Question: Explain the disease:
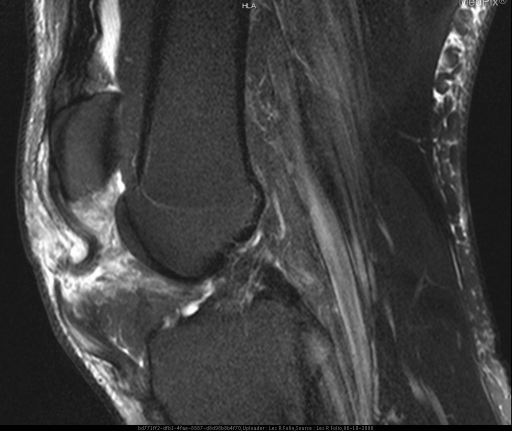
Answer: The disease is discussed as: Avulsion injuries of the patella tendon are associated with tendonopathy or “jumper’s knee.”  Patella tendonopathy is an overuse syndrome that comes from a variety of exercises to include jumping, kicking, or running.  Histologically, patella tendonopathy is not an inflammatory response, but a mechanical failure of the patella tendon fibers with resultant mucoid degeneration and fibrinoid necrosis.  The tendon will thicken near its insertion at the inferior pole of the patella.  The is the predisposing factor to tendon disruption.
Partial avulsions of the patella tendon typically involve proximal fibers.  Associated findings include, tendon thickening, soft tissue edema, and involvement of Hoffa’s fat pad.  Treatment is conservative for a partial rupture of the patella tendon with physical rehabilitation.  Surgery is indicated if there is a complete rupture.